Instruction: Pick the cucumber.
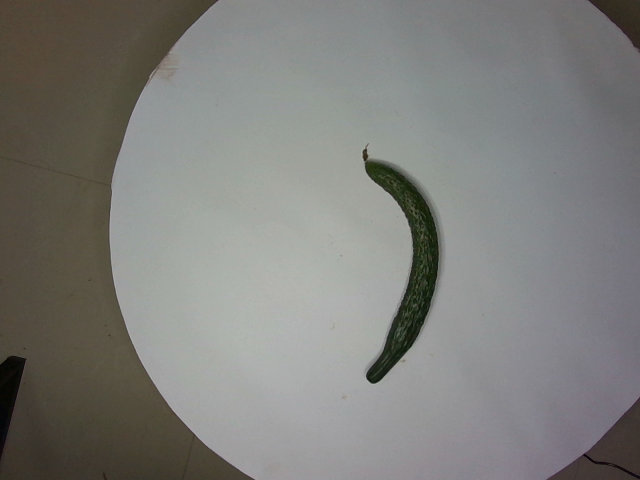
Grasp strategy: vertical